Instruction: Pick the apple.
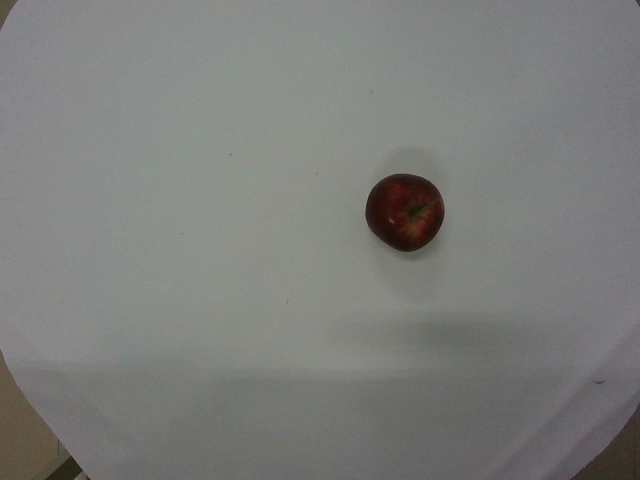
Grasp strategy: vertical